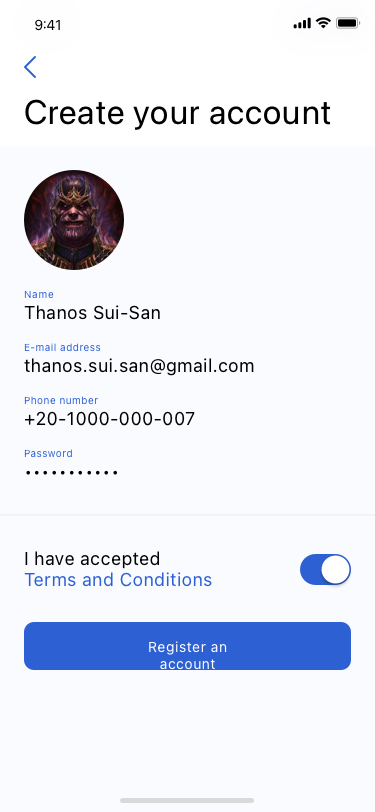
Text in this UI design:
Create your account
Thanos Sui-San
Name
thanos.sui.san@gmail.com
E-mail address
+20-1000-000-007
Phone number
Password
•••••••••••
I have accepted
Terms and Conditions
Register an account